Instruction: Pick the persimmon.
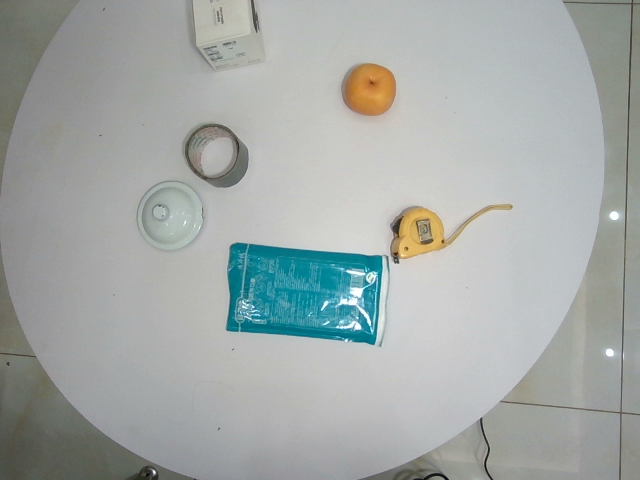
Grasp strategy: vertical